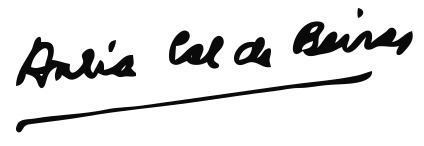
Signature of: antía cal